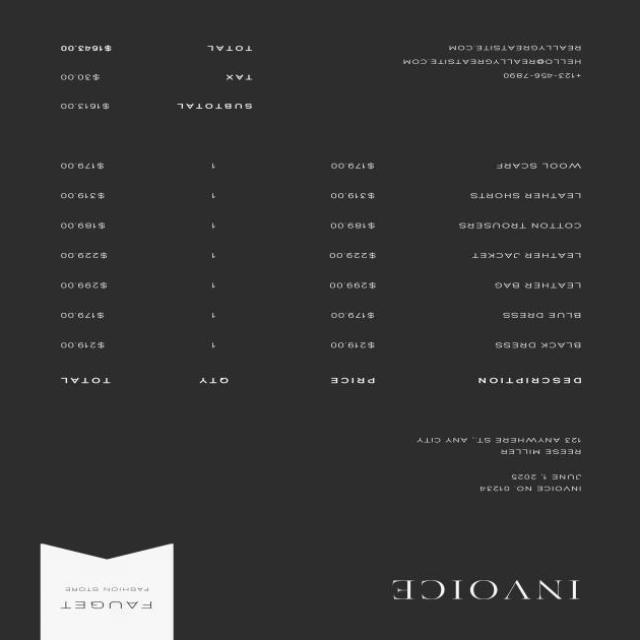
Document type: Invoice